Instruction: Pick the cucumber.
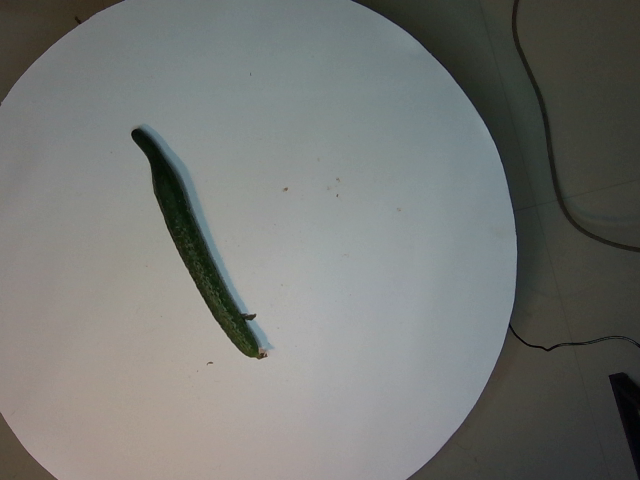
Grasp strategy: vertical